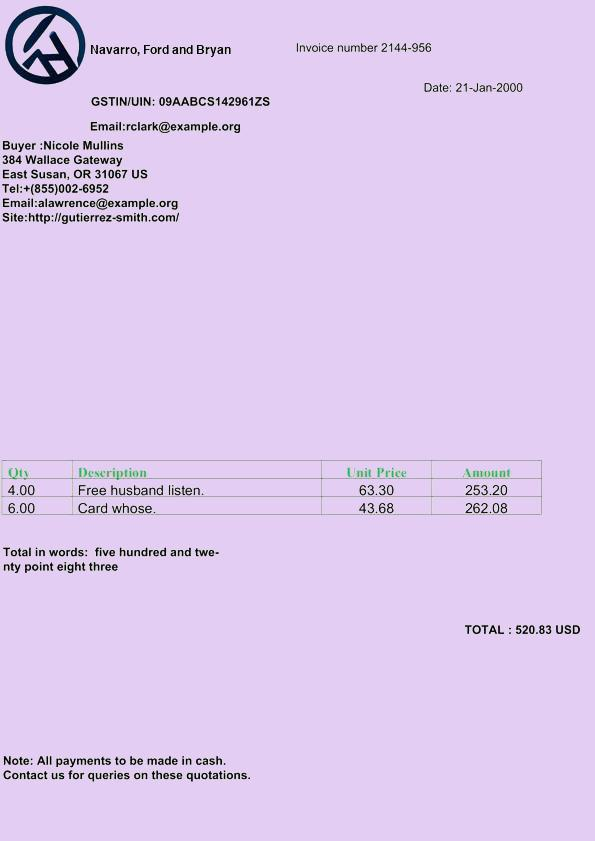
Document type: Invoice